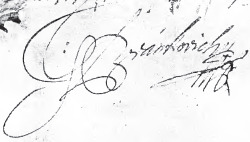
Signature of: đorđe branković count of podgorica